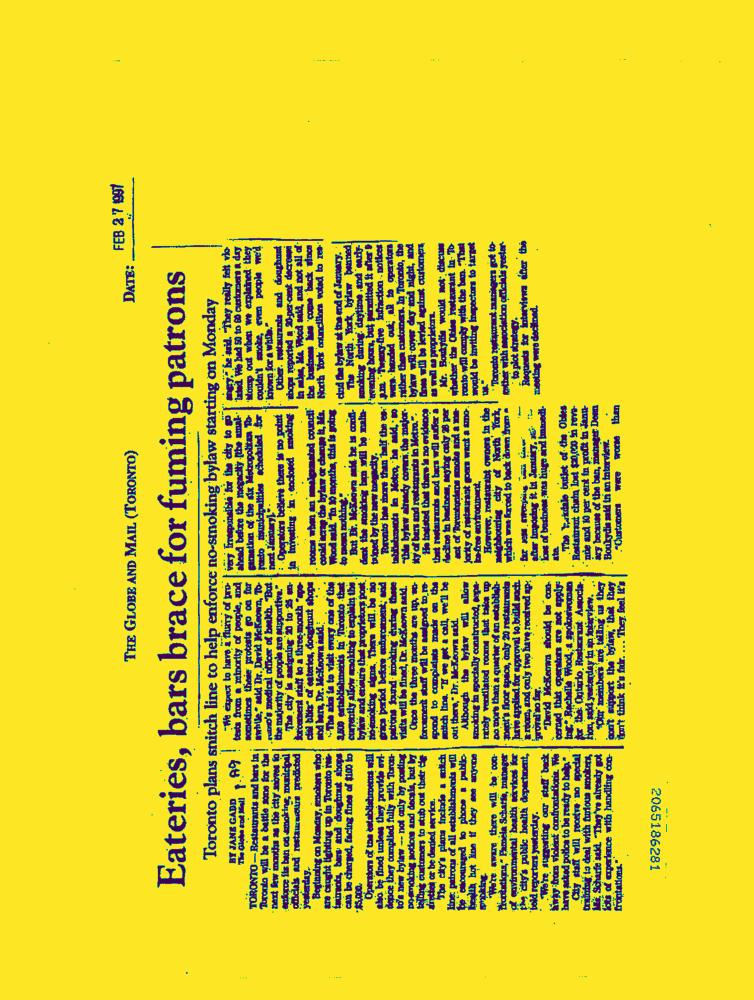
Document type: News-Article